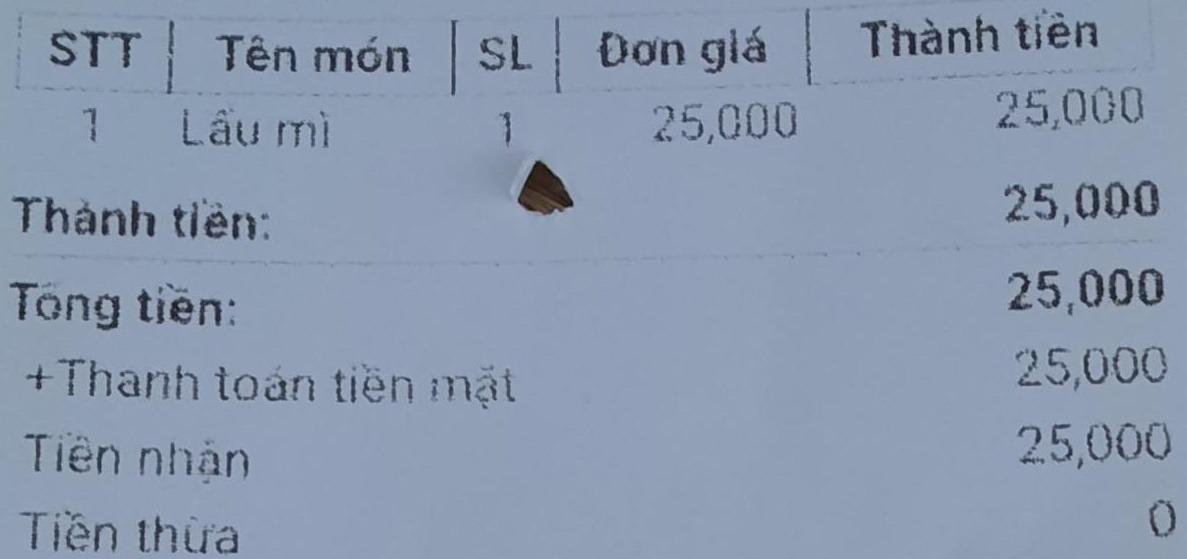
<table>
<tr>
<th>STT</th>
<th>Tên món</th>
<th>SL</th>
<th>Đơn giá</th>
<th>Thành tiền</th>
</tr>
<tr>
<td>1</td>
<td>Lẩu mì</td>
<td>1</td>
<td>25,000</td>
<td>25,000</td>
</tr>
</table>

Thành tiền: 25,000
Tổng tiền: 25,000
+Thanh toán tiền mặt 25,000
Tiền nhận 25,000
Tiền thừa 0